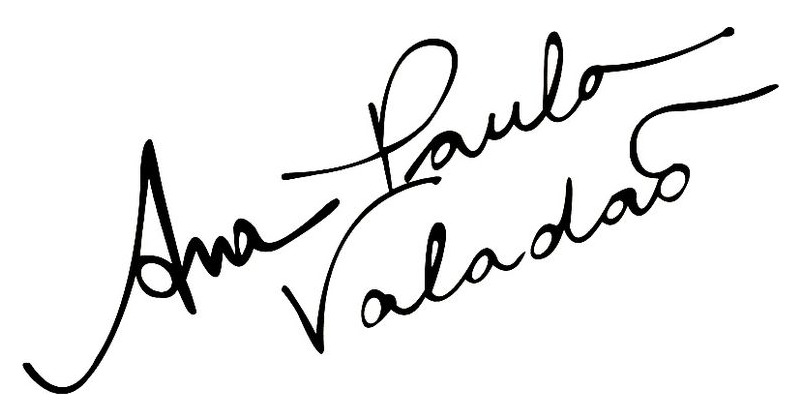
Signature of: ana paula valadão